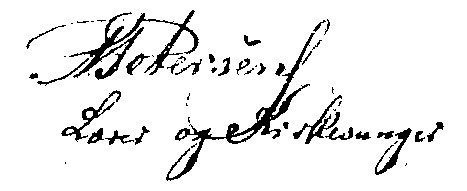
Signature of: anders petersen